Question: What is the main concern?
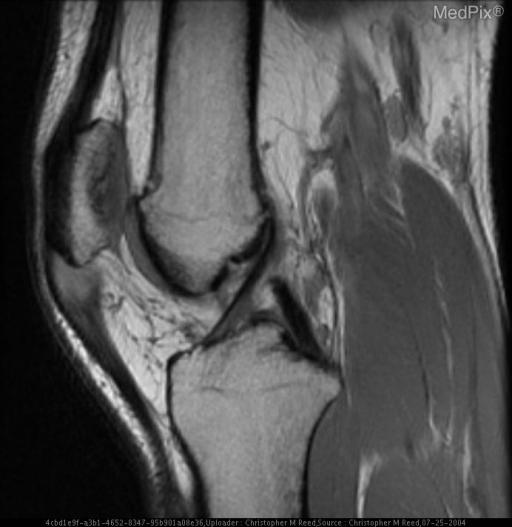
Answer: The findings suggest Increased signal intensity and thickening within the patellar enthesis of the patellar tendon on Proton Density and T2 weighted sequences.. Sagittal Proton Density MR Image demonstrates increased signal and thickening of the patellar enthesis of the patellar tendon.. The patient might have a history of 23 year old male with acute onset left knee pain, worse with full extension..